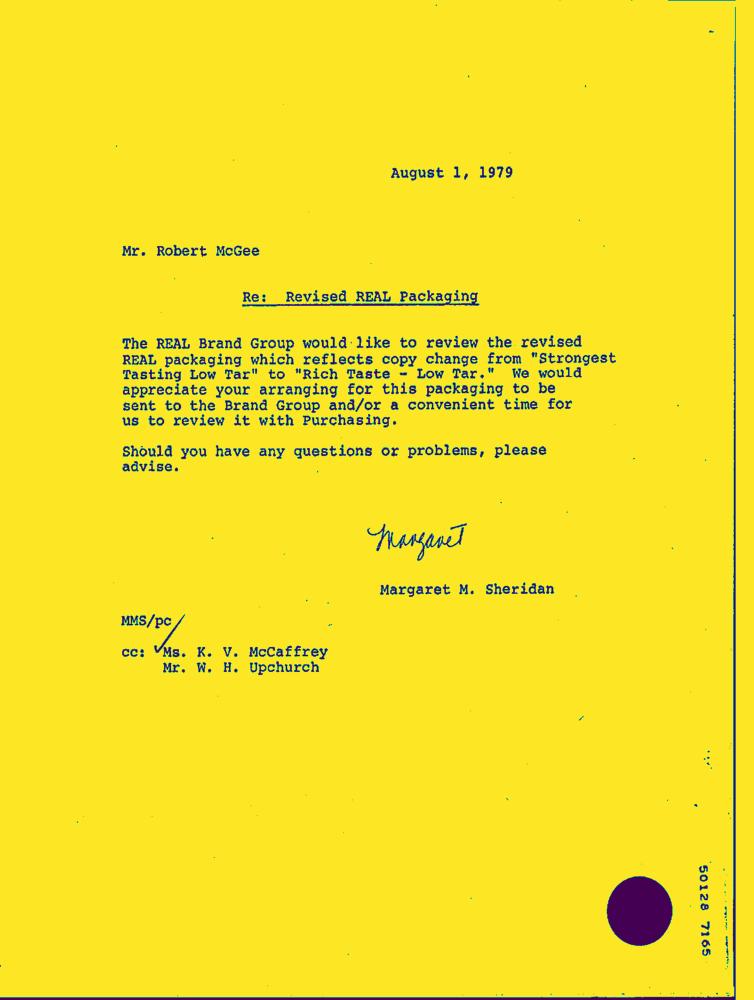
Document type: Hand-Written